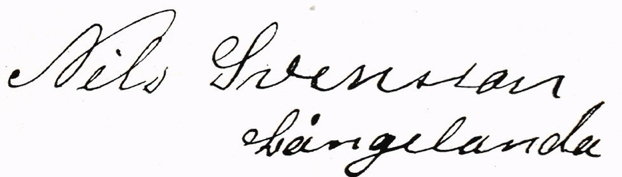
Signature of: nils svensson i långelanda